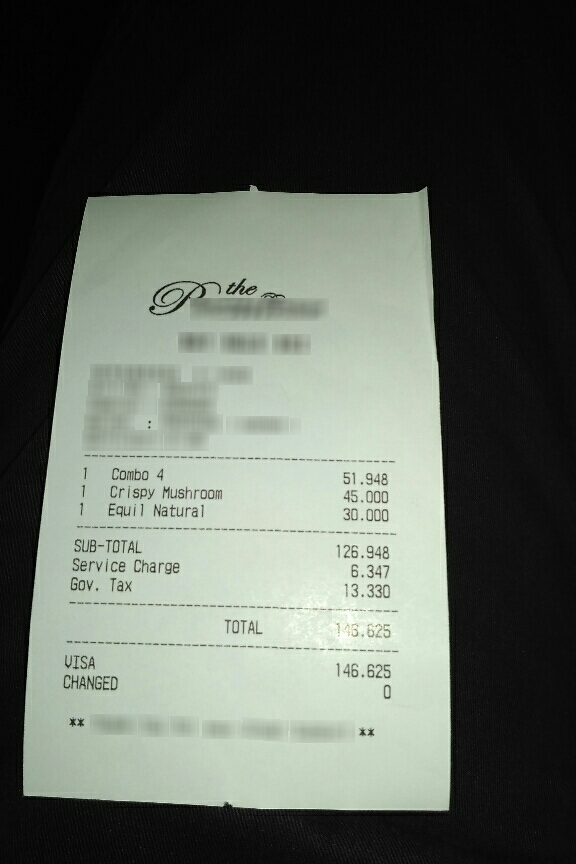
Number of items: 3
Subtotal: 126.948
Service charge: 6.347
Tax: 13.330
Total: 146.625
OCR text regions:
text: 1
text: Combo
text: 4
text: 51.948
text: 1
text: Crispy
text: Mushroom
text: 45.000
text: 1
text: Equil
text: Natural
text: 30.000
text: SUB-TOTAL
text: 126.948
text: Service
text: Charge
text: 6.347
text: Gov.
text: Tax
text: 13.330
text: TOTAL
text: 146.625
text: VISA
text: 146.625
text: CHANGED
text: 0